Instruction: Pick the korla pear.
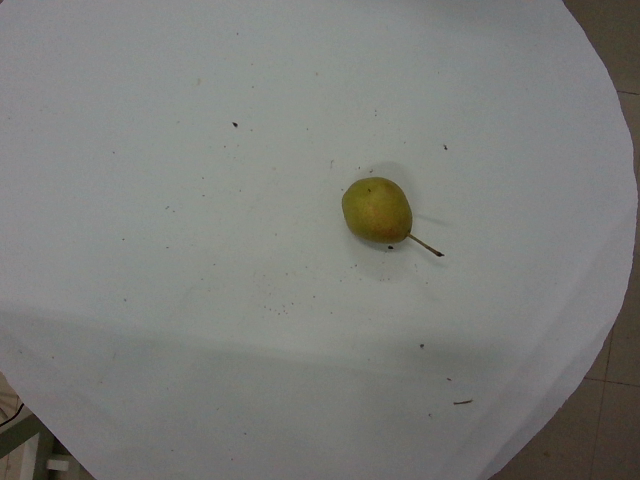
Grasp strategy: vertical